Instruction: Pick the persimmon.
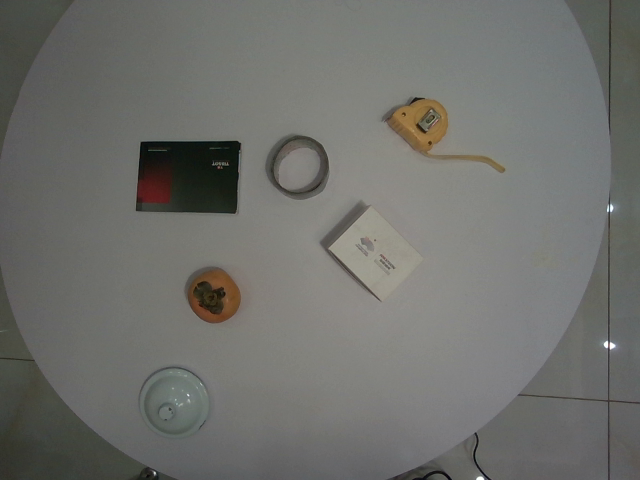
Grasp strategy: vertical